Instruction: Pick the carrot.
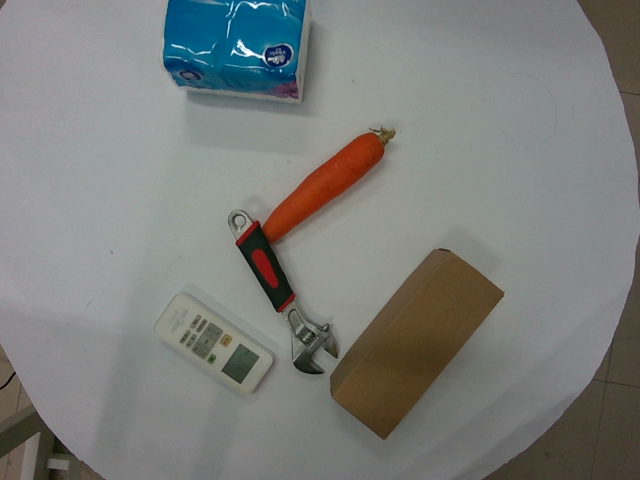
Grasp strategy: vertical